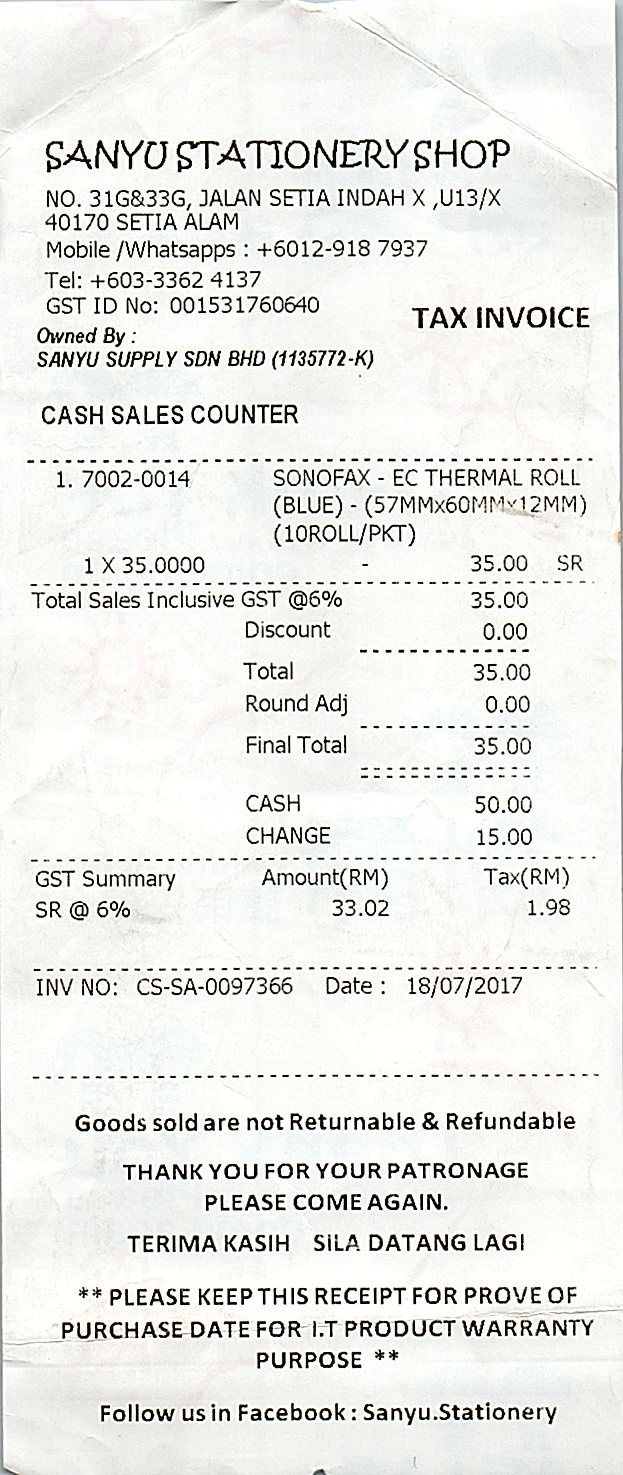
SANYU STATIONERY SHOP
NO. 31G&33G, JALAN SETIA INDAH X ,U13/X
40170 SETIA ALAM
MOBILE /WHATSAPPS : +6012-918 7937
TEL: +603-3362 4137
GST ID NO: 001531760640
TAX INVOICE
OWNED BY :
SANYU SUPPLY SDN BHD (1135772-K)
CASH SALES COUNTER
1. 7002-0014
1 X 35.0000
SONOFAX - EC THERMAL ROLL
(BLUE) - (57MMX60MMX12MM)
(10ROLL/PKT)
35.00
SR
TOTAL SALES INCLUSIVE GST @6%
DISCOUNT
TOTAL
ROUND ADJ
FINAL TOTAL
CASH
CHANGE
35.00
0.00
35.00
0.00
35.00
50.00
15.00
GST SUMMARY
AMOUNT(RM)
TAX(RM)
SR @ 6%
33.02
1.98
INV NO: CS-SA-0097366
DATE : 18/07/2017
GOODS SOLD ARE NOT RETURNABLE & REFUNDABLE
THANK YOU FOR YOUR PATRONAGE
PLEASE COME AGAIN.
TERIMA KASIH SILA DATANG LAGI
** PLEASE KEEP THIS RECEIPT FOR PROVE OF
PURCHASE DATE FOR I.T PRODUCT WARRANTY
PURPOSE **
FOLLOW US IN FACEBOOK : SANYU.STATIONERY